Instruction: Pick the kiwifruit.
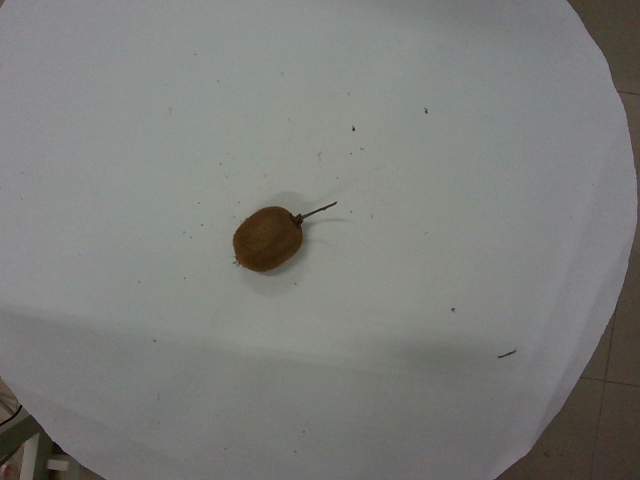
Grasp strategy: vertical